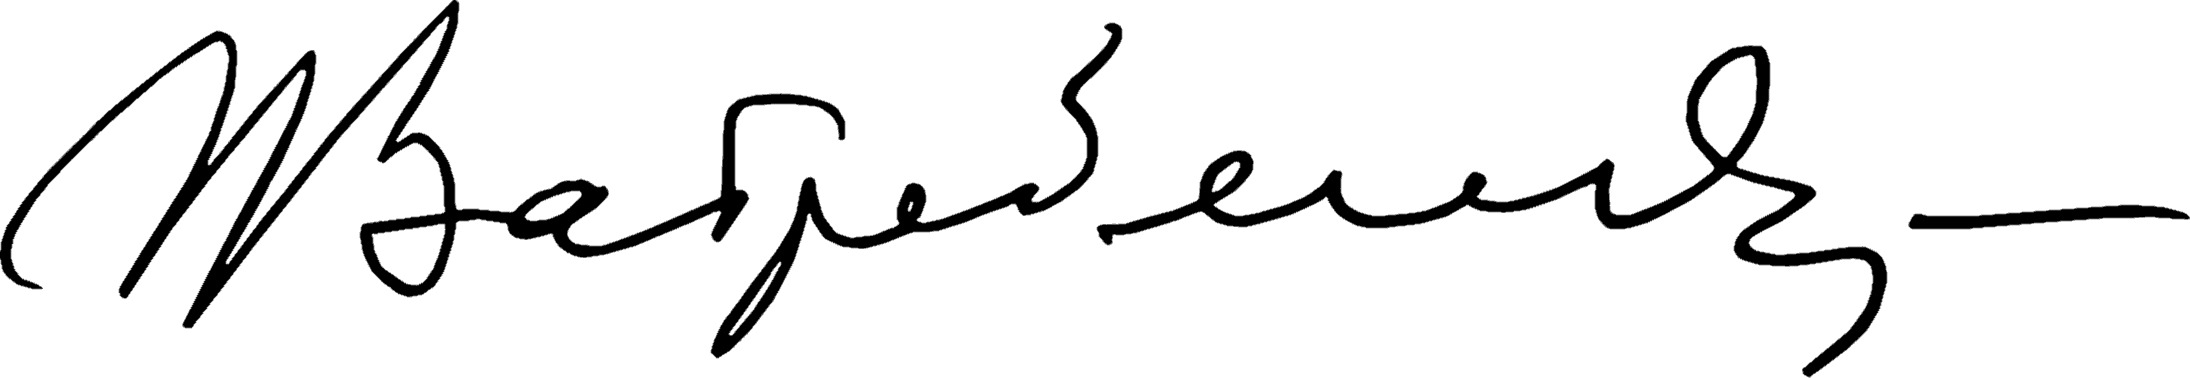
Signature of: pavlo zahrebelnyi